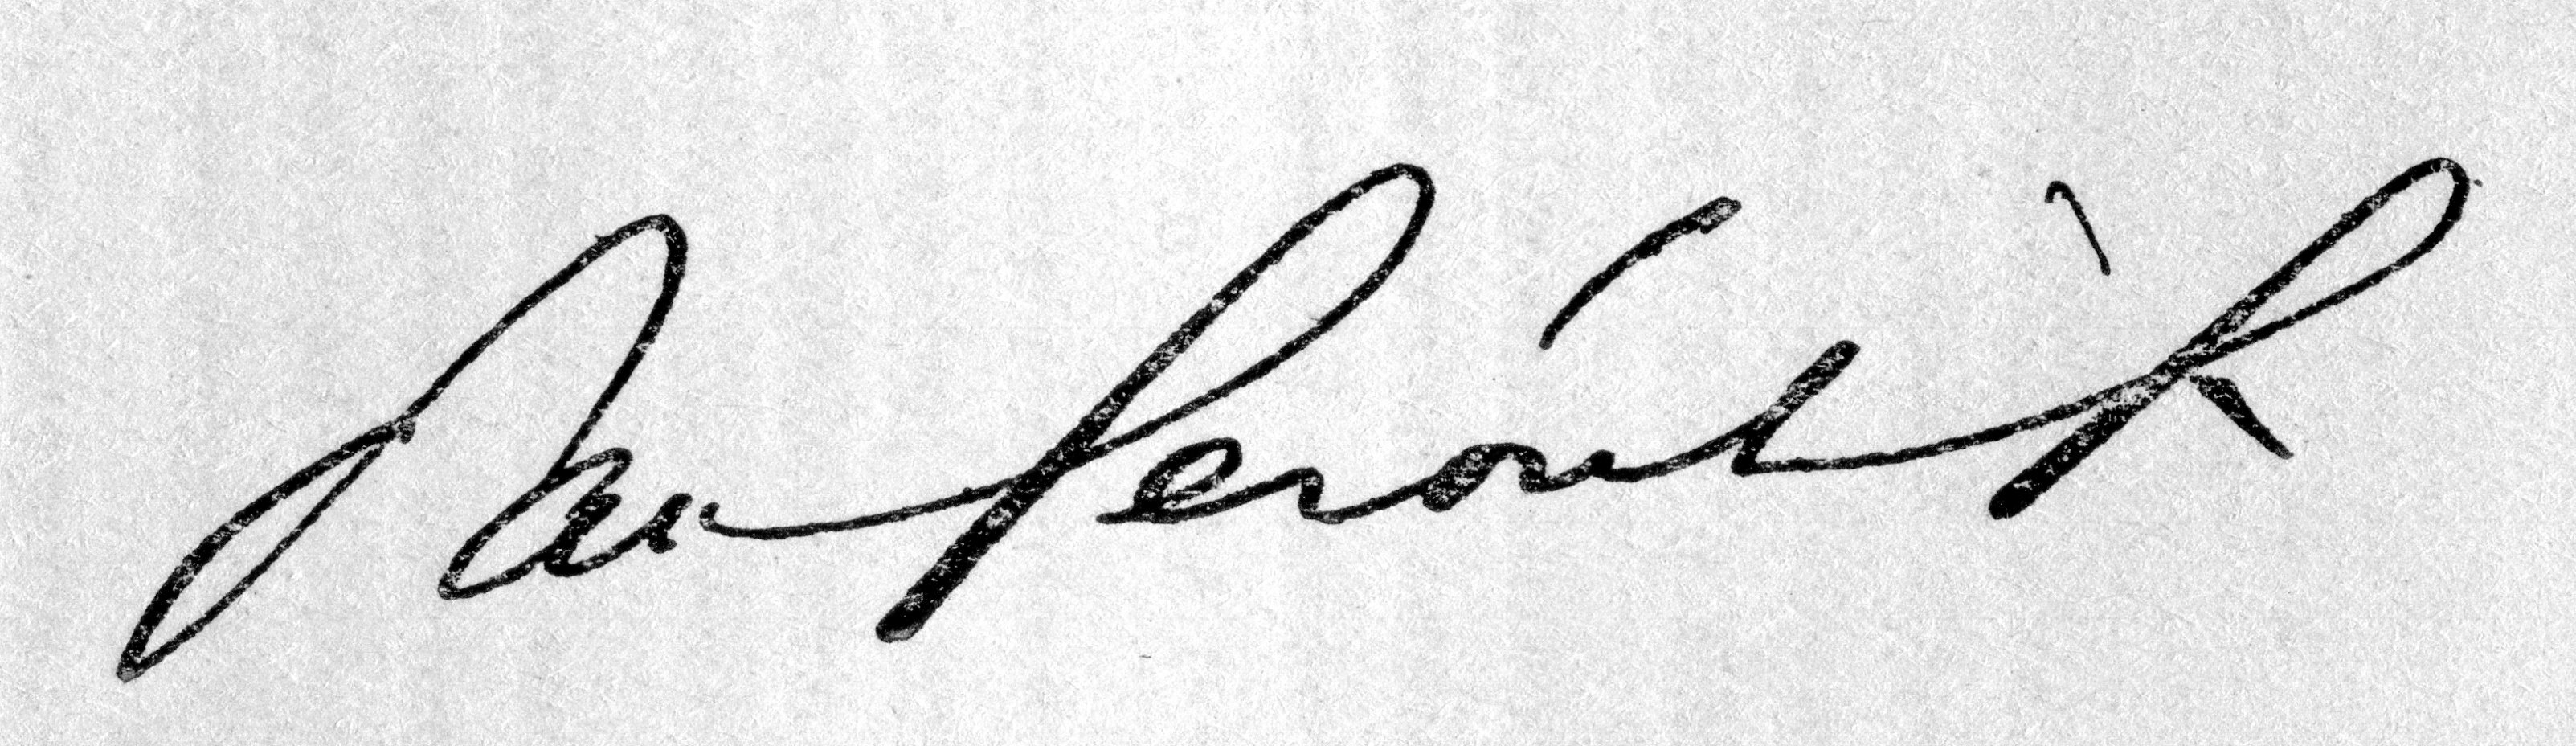
Signature of: paul déroulède